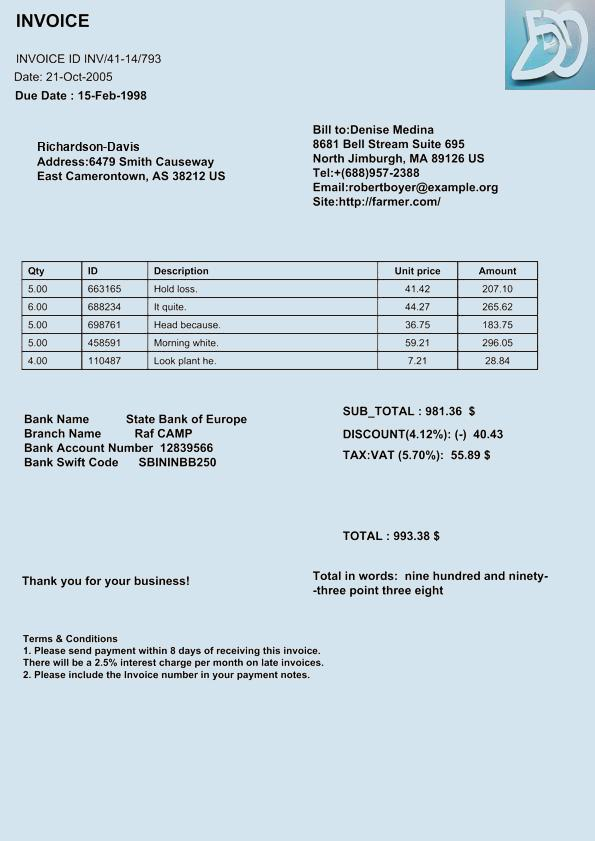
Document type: Invoice